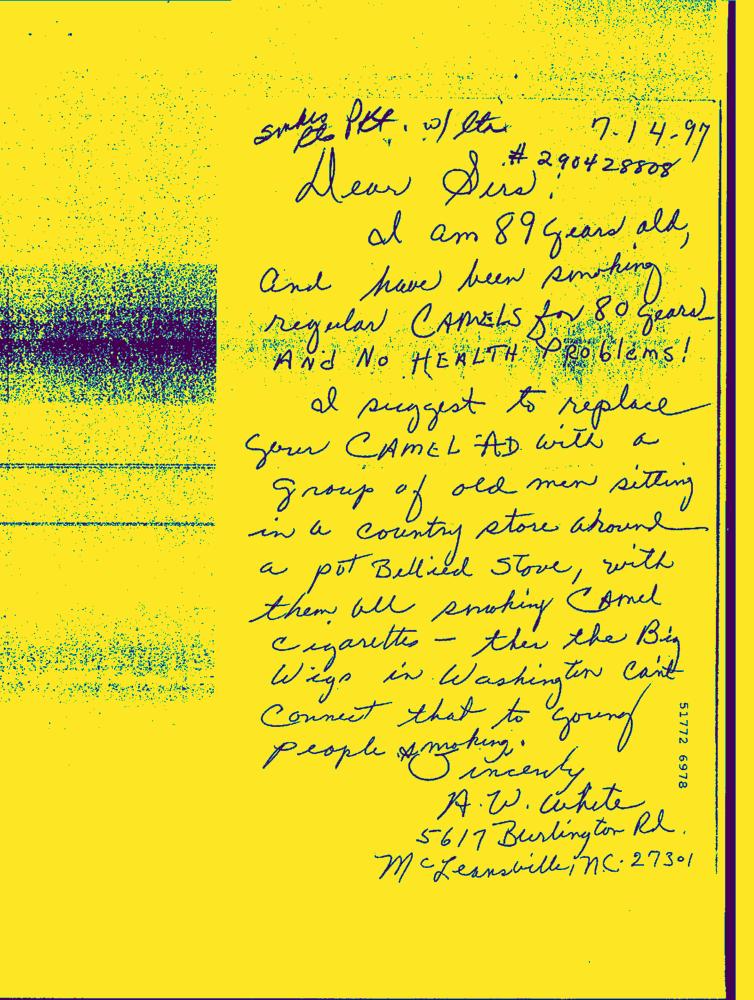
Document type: Hand-Written